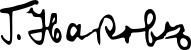
Signature of: georgi nakov